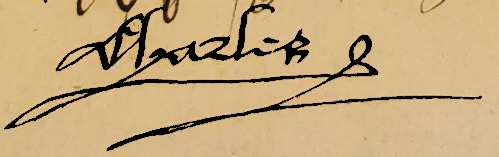
Signature of: charles the bold